Question: What is the filing due date as per the document?
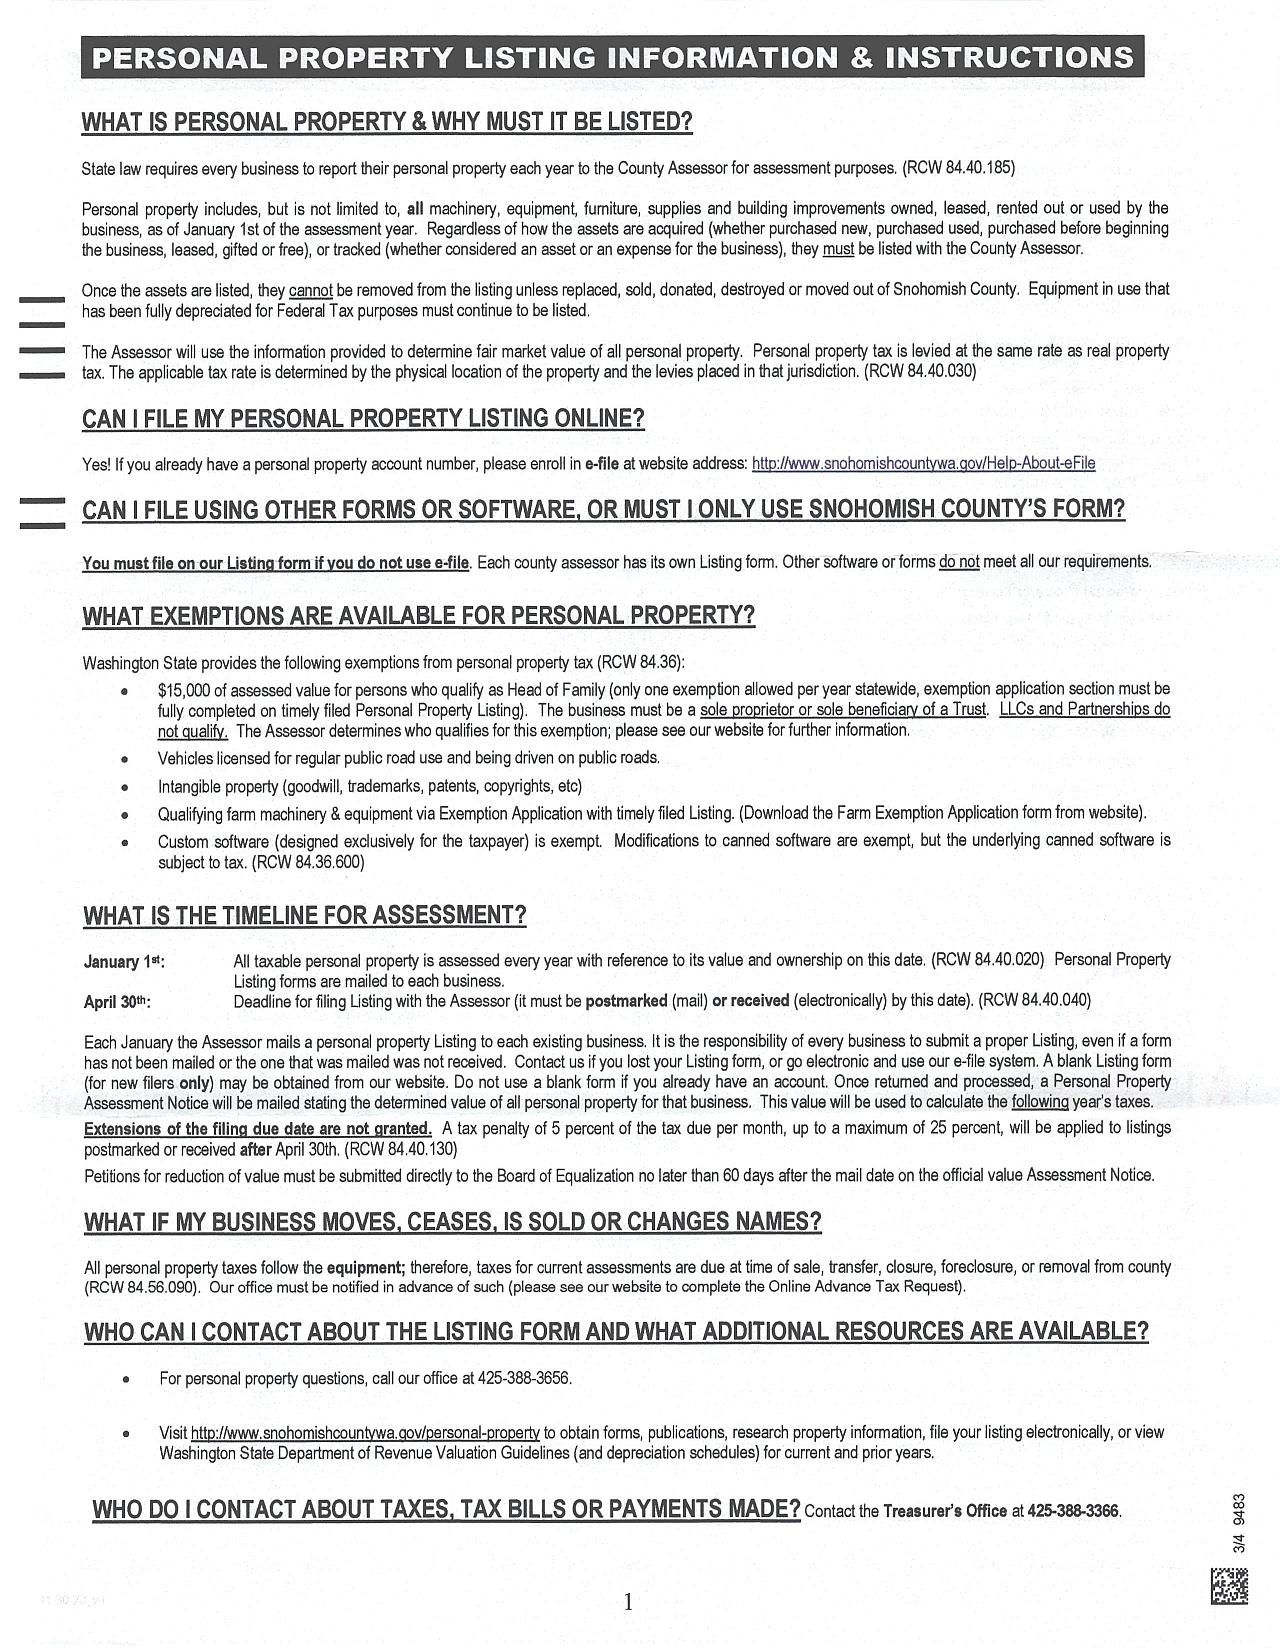
Answer: "April 30th"